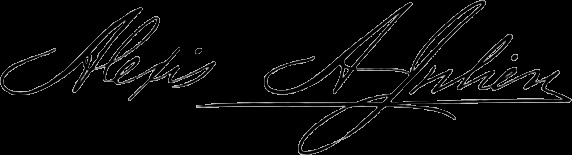
Signature of: alexis a julien